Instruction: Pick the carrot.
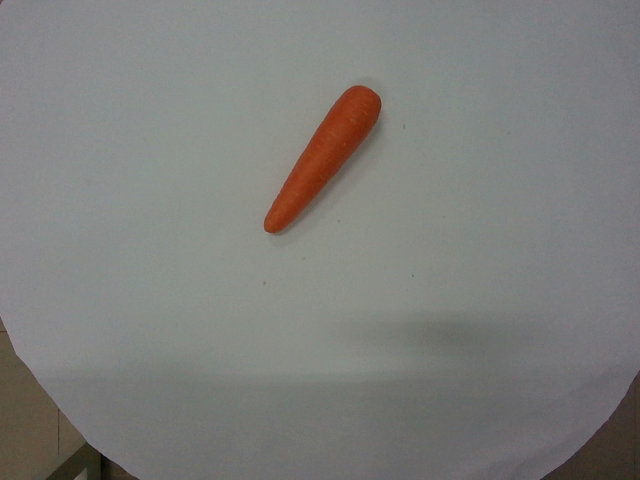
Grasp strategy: vertical